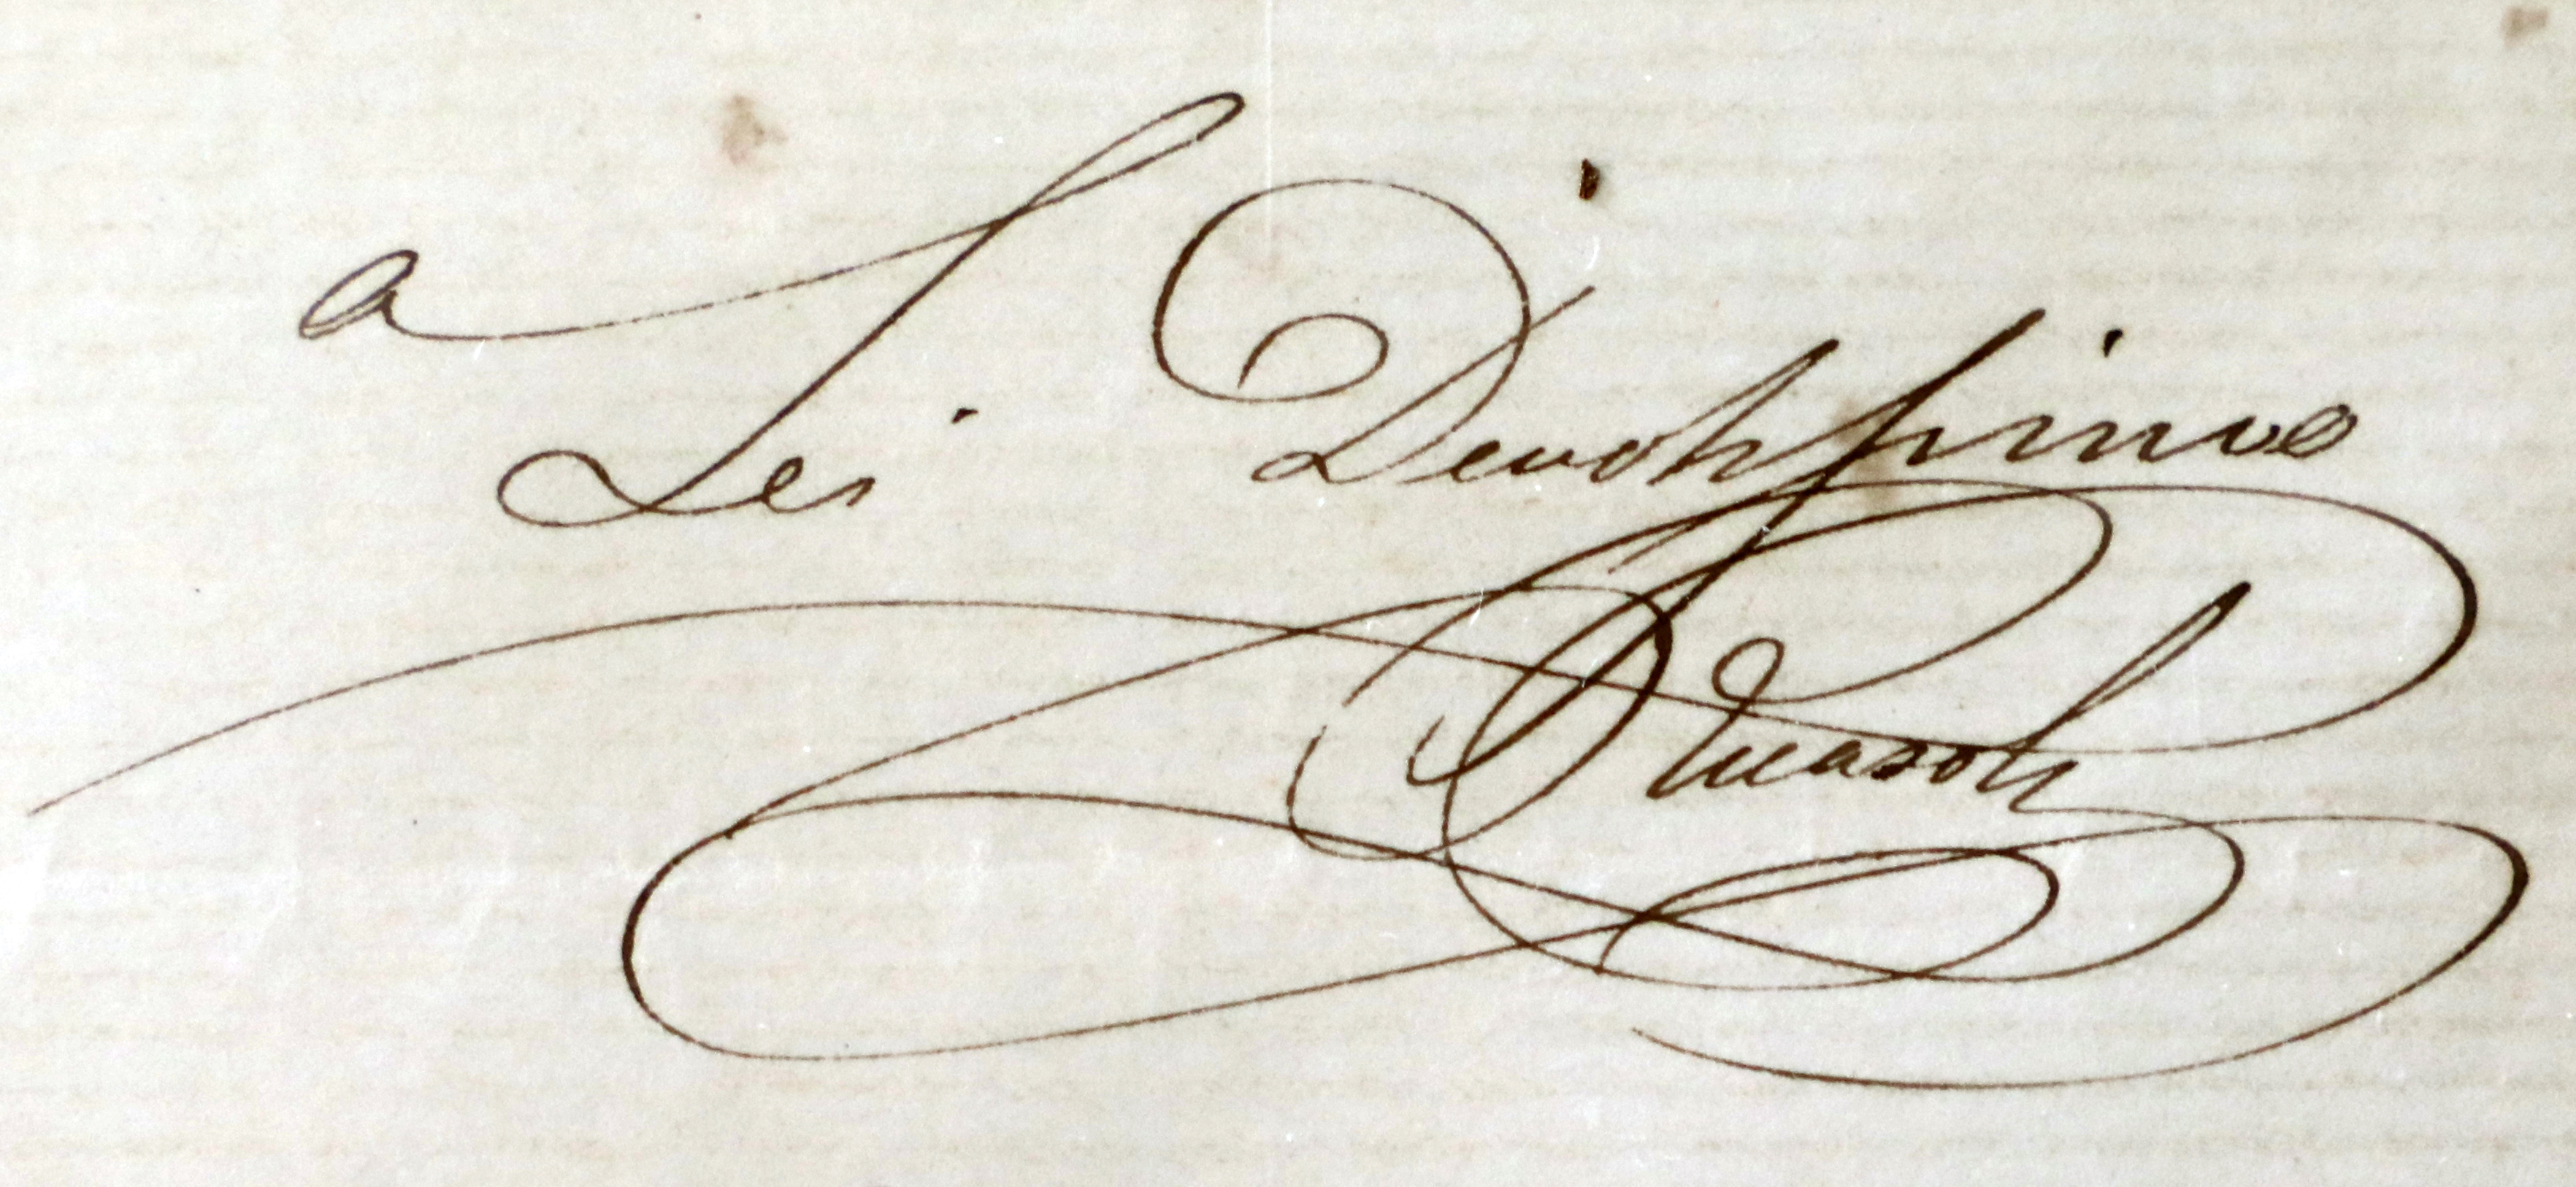
Signature of: bettino ricasoli